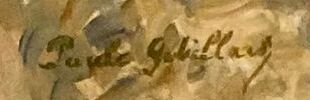
Signature of: paule gobillard